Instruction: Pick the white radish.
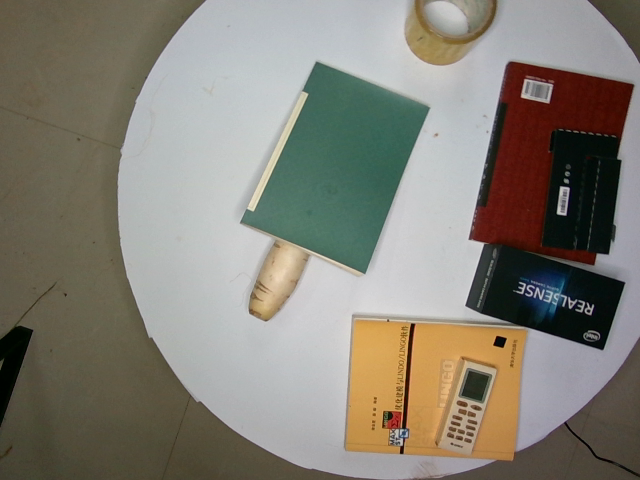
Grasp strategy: vertical